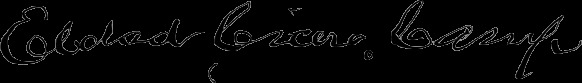
Signature of: eldad cicero camp